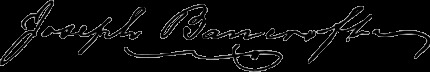
Signature of: joseph bancroft